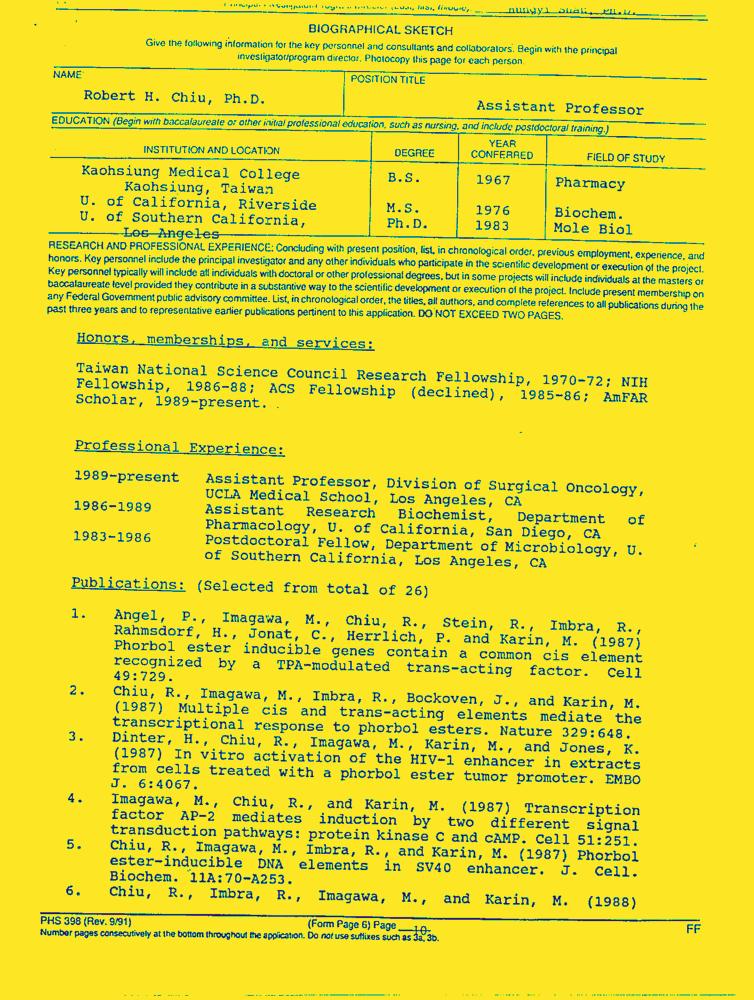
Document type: Resume-Doc